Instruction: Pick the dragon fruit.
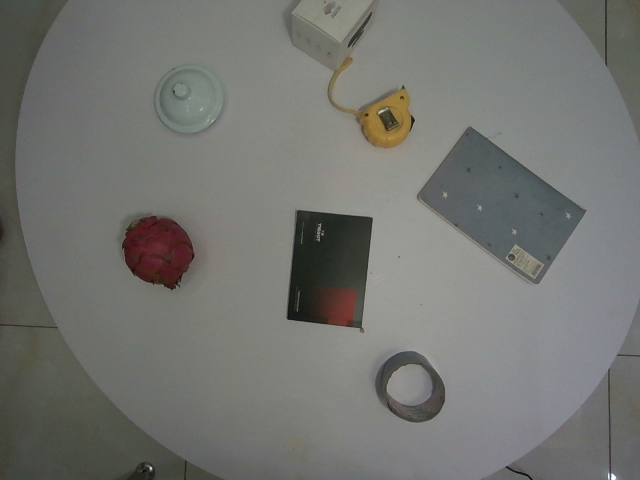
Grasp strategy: vertical